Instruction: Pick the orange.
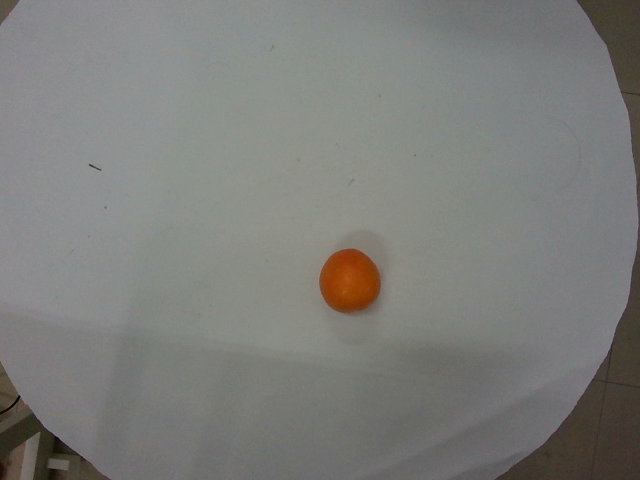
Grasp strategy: vertical